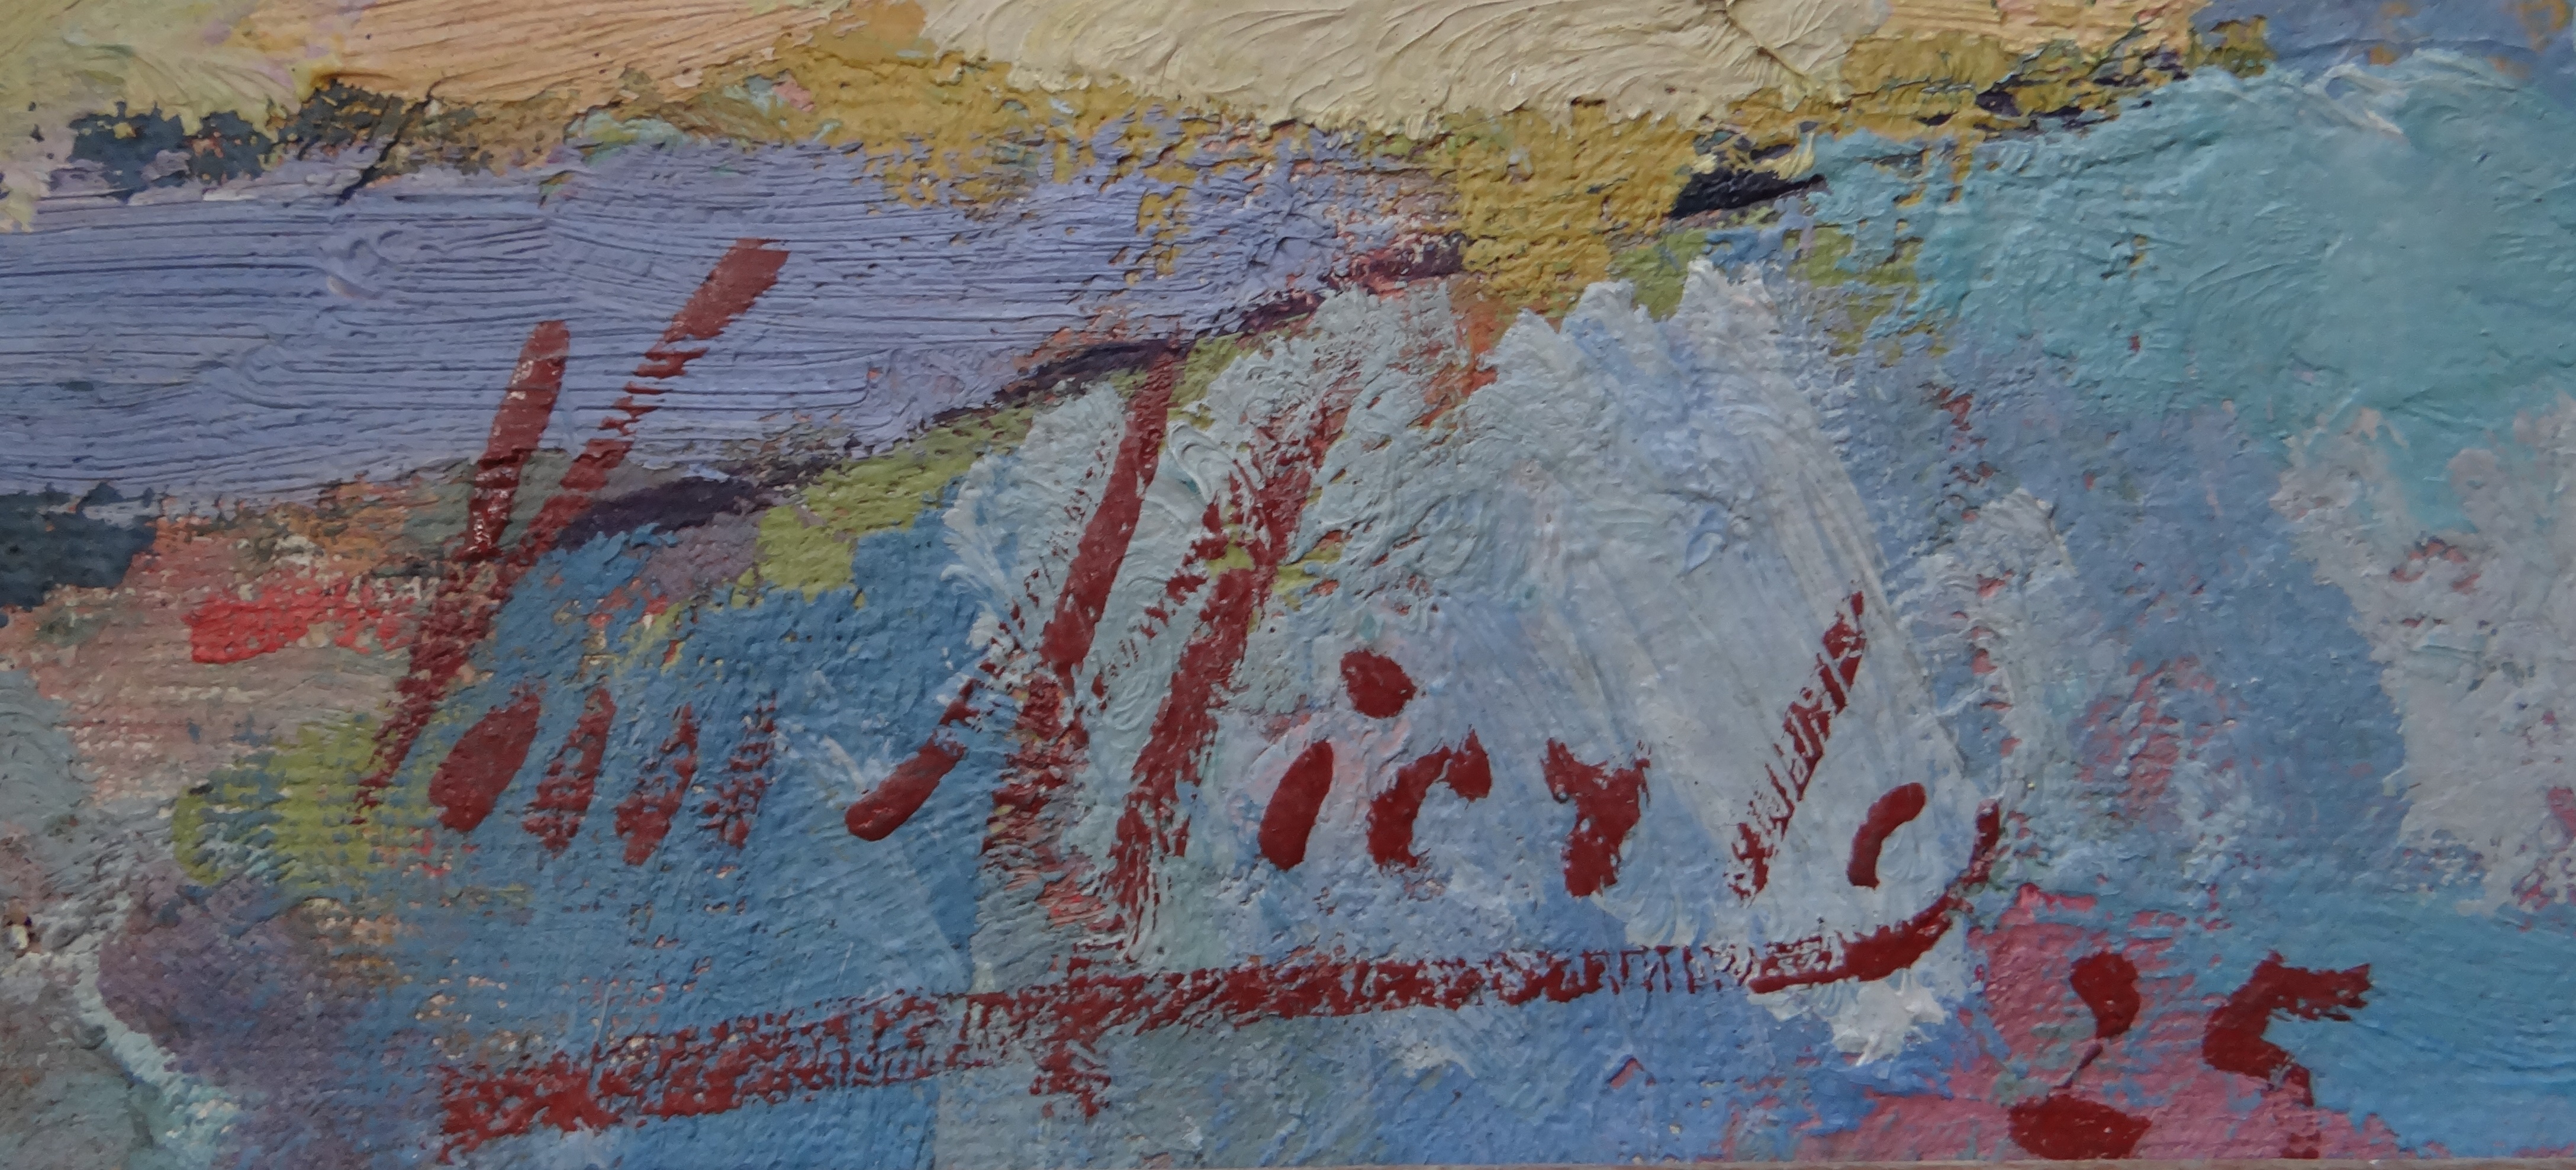
Signature of: eugène van mierlo